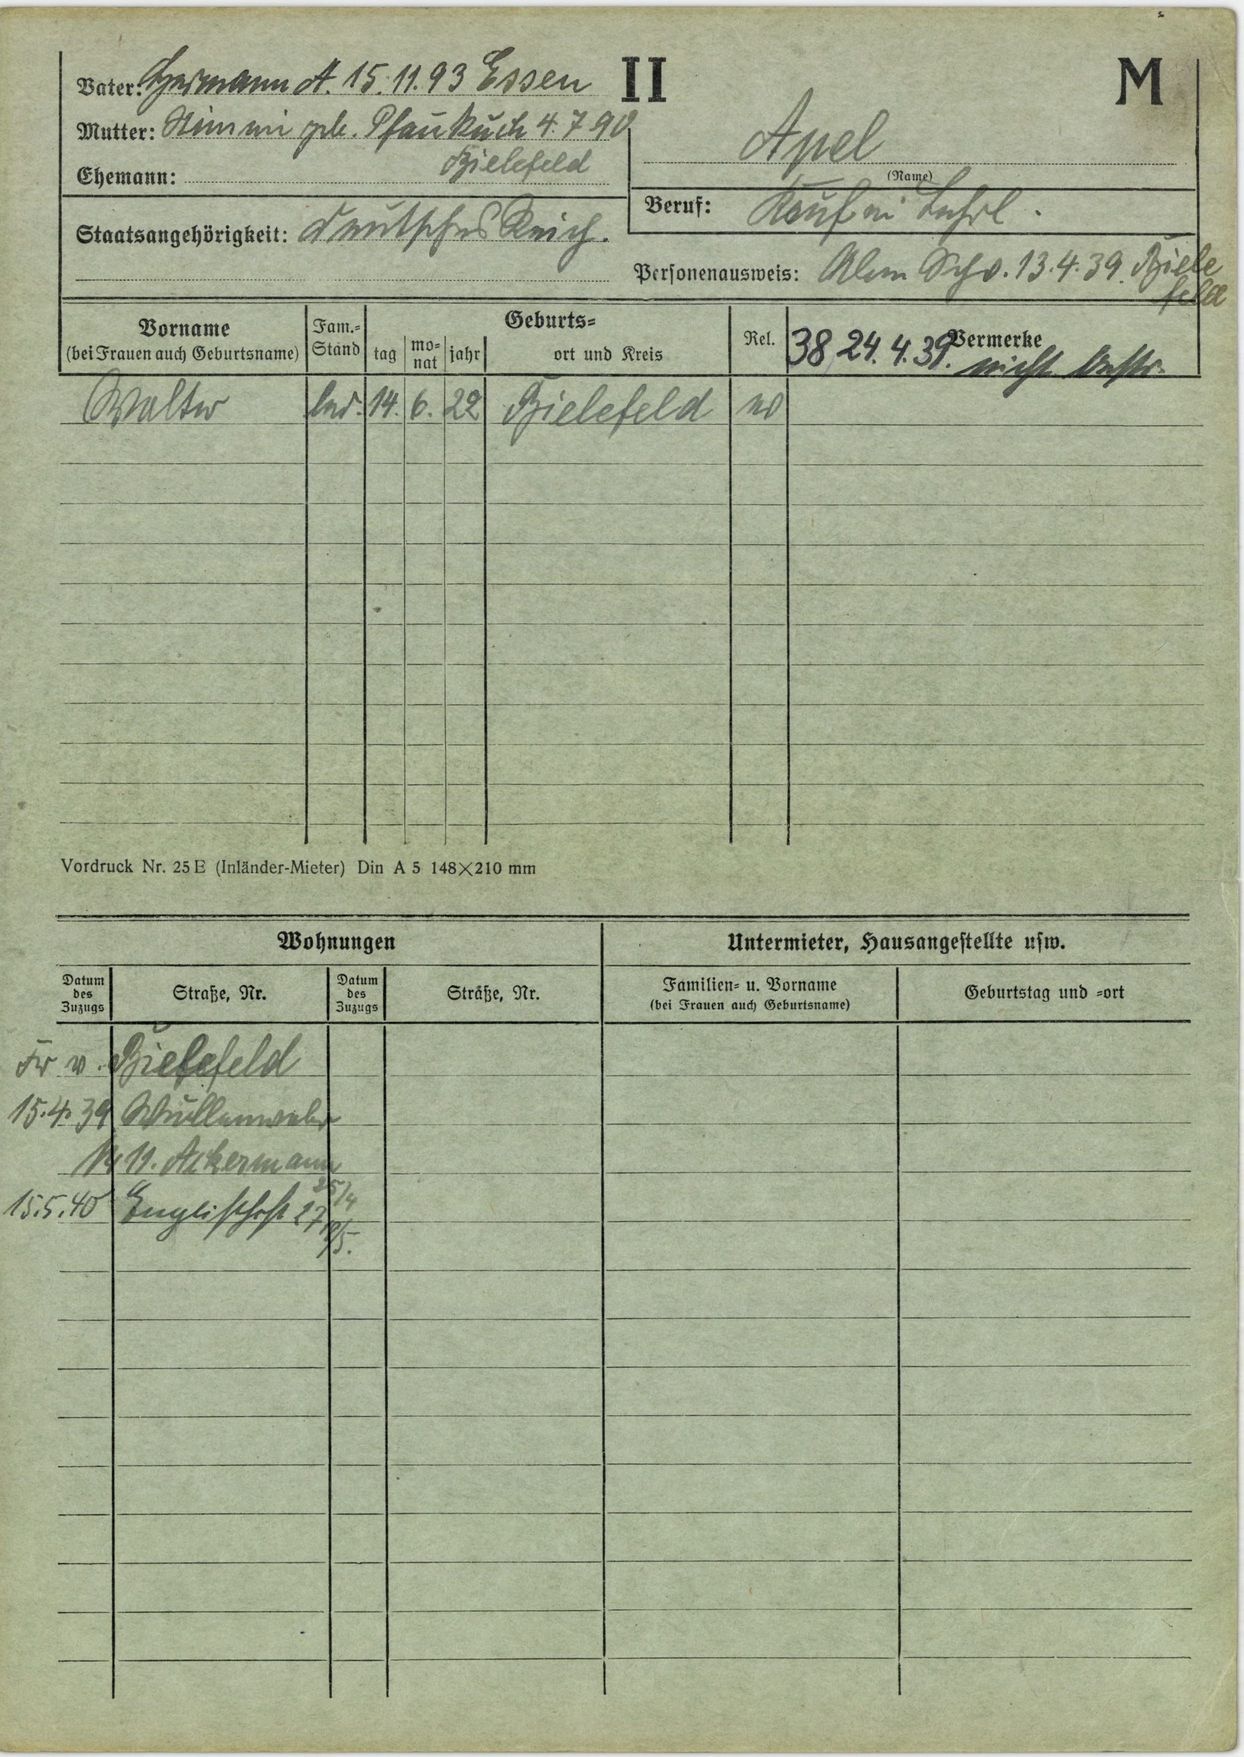
Apel